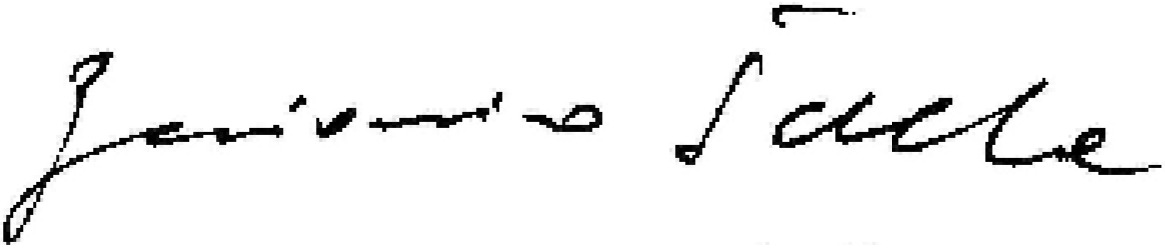
Signature of: beniamino stella